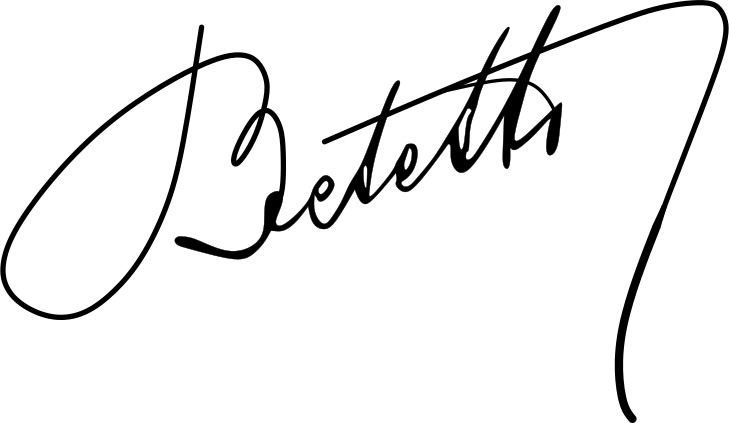
Signature of: julij betetto